Question: What is the main concern?
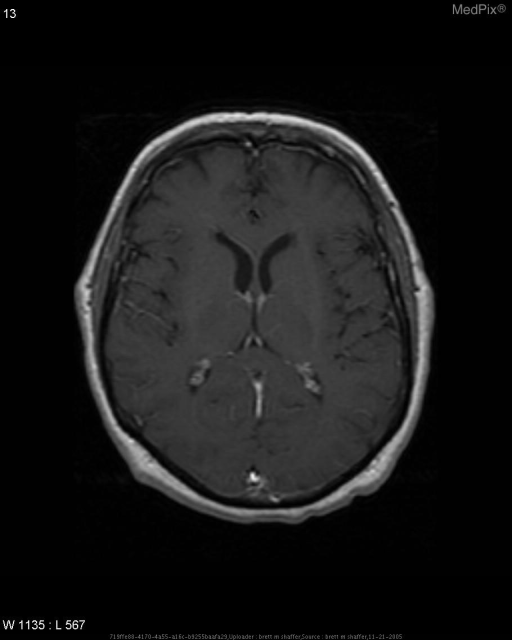
Answer: The findings suggest DWI Abnormalities in right occipital lobe/post temporal cortex w/o corresponding T2 changes.

PET: abnormal hypometabolism R cerebrum and R cerebellum.. No enhancement of same region with post-gadolinium image.. The patient might have a history of 63 y/o male with history of NHL, and three weeks of decreasing visual acuity, gait ataxia, and poor coordination of left arm, that is worse in AM and improving during the course of day. New onset of personality changes and mood lability..